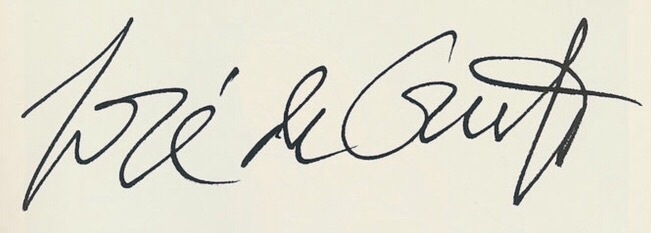
Signature of: jose de creeft